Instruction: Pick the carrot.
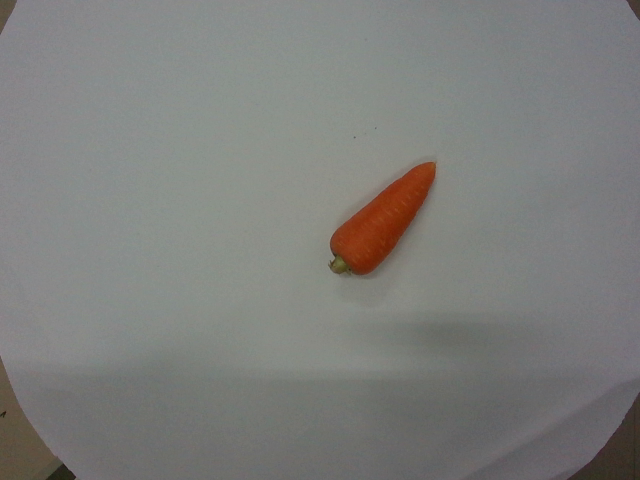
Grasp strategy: vertical